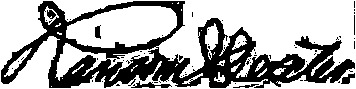
Signature of: ransom dexter